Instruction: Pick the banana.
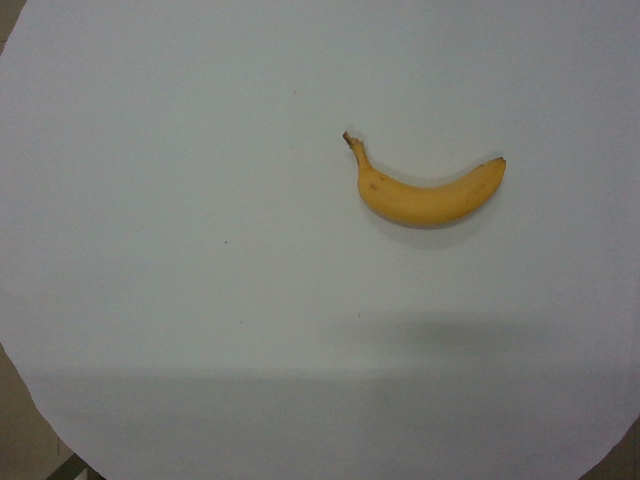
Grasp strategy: vertical